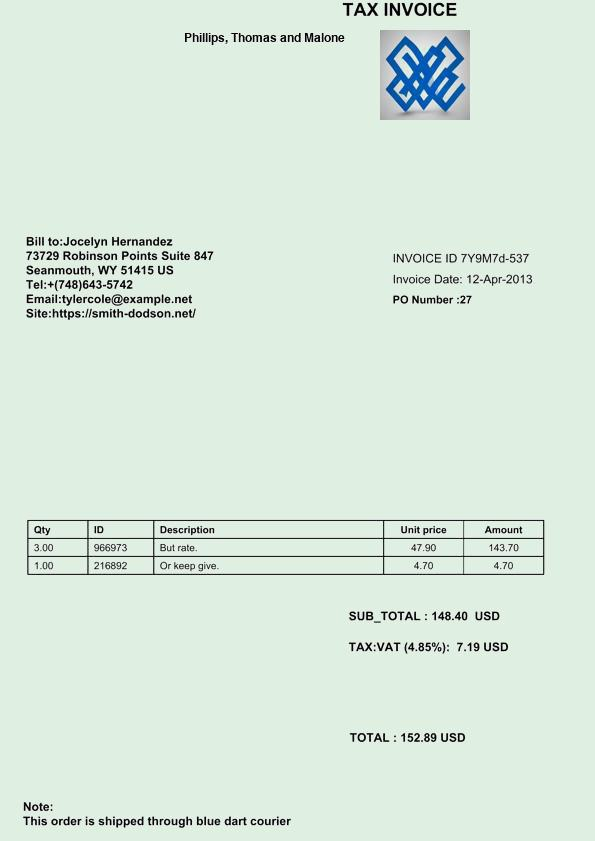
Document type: Invoice